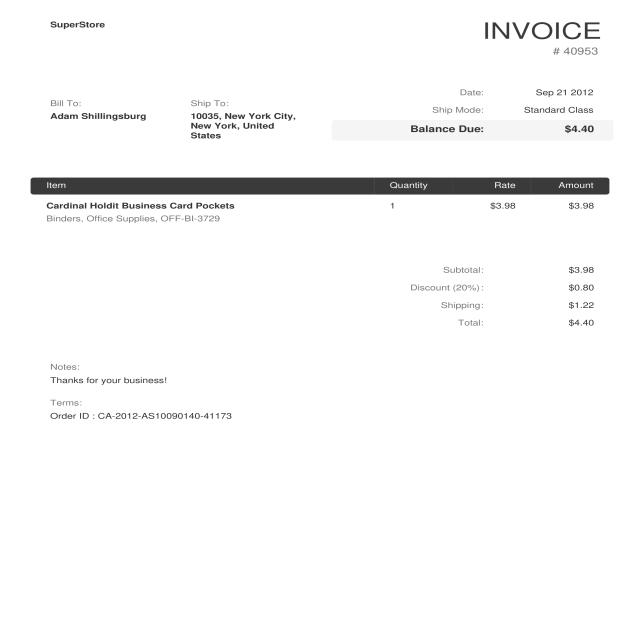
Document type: Invoice